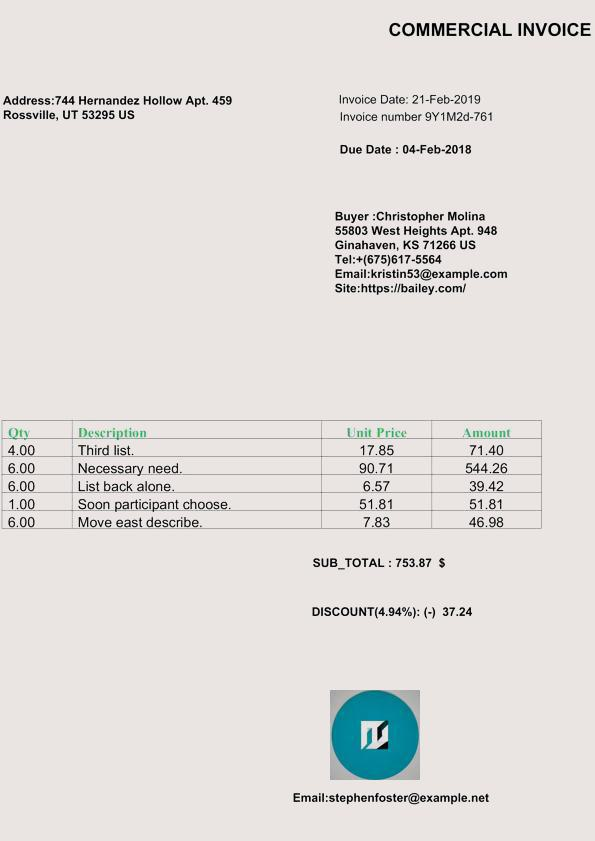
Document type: Invoice